Question: What is the name of the tenant mentioned in the document?
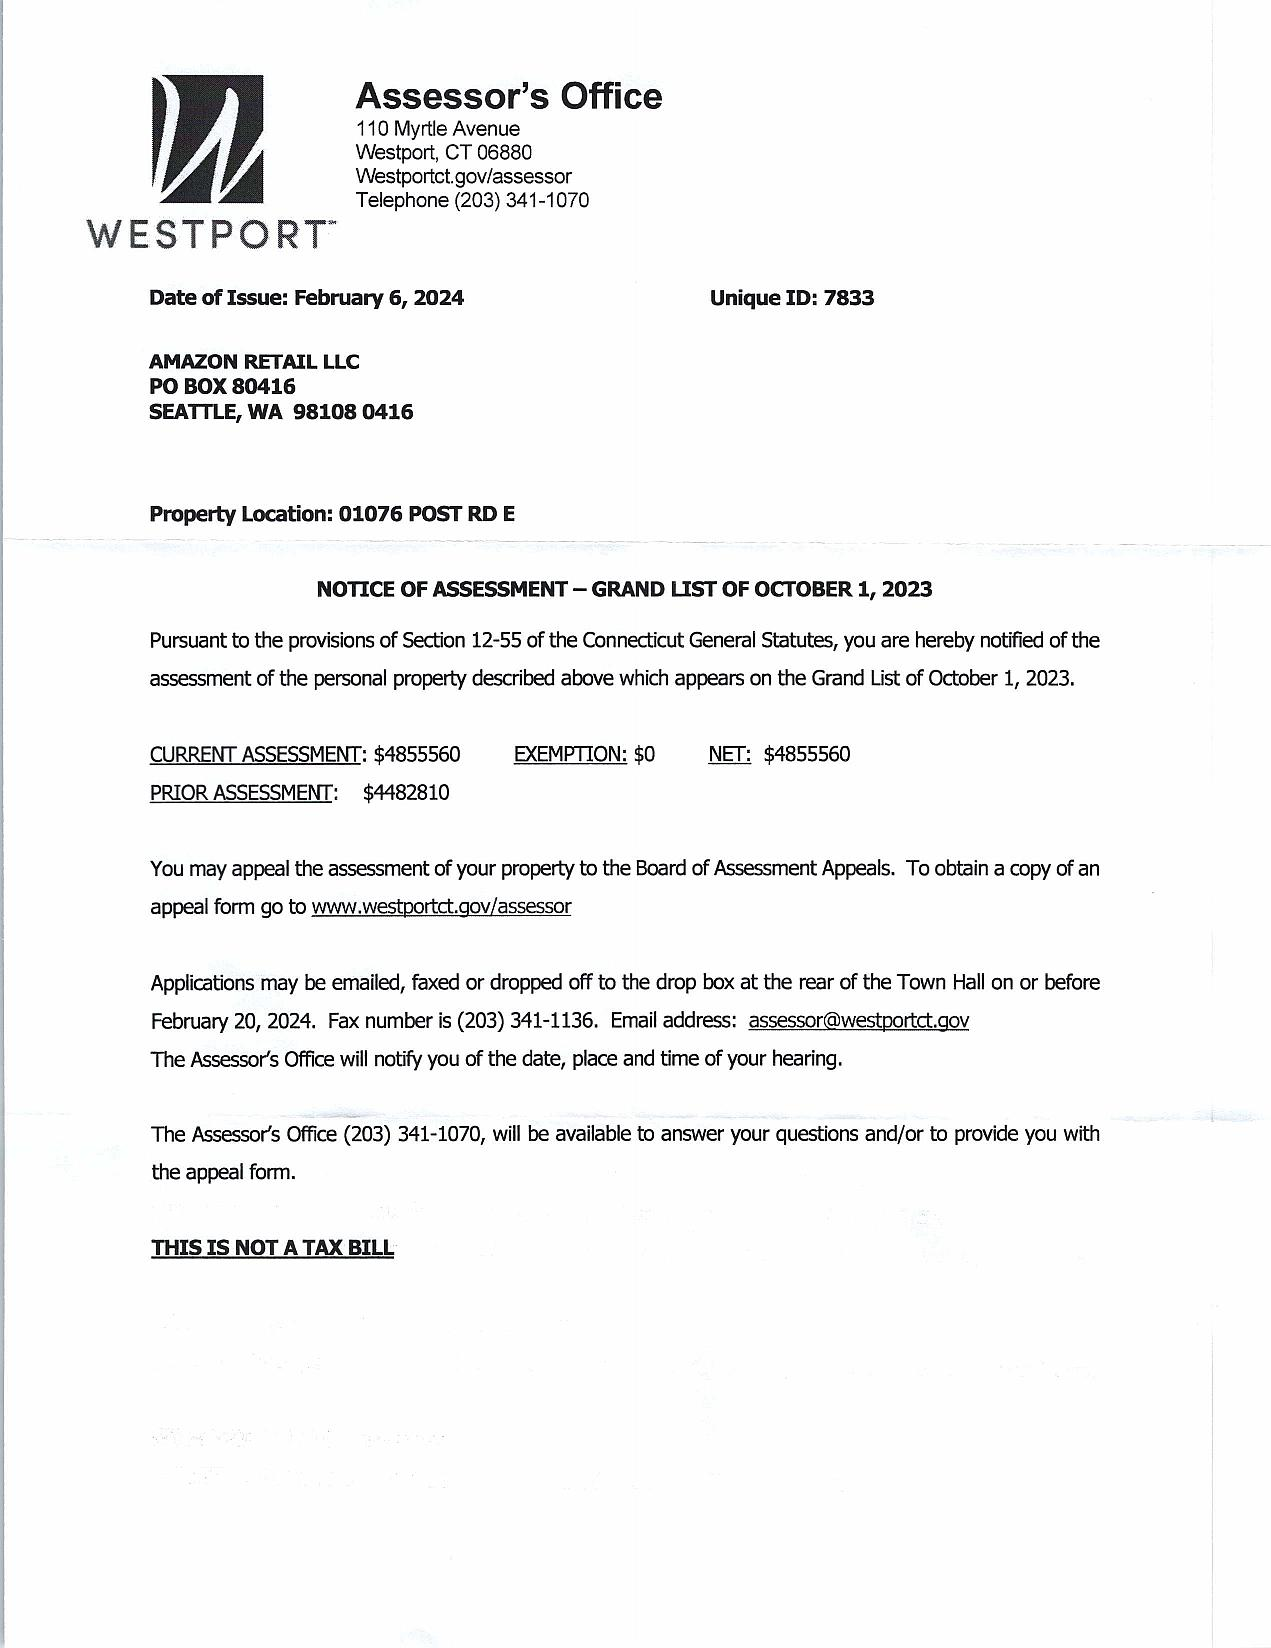
Answer: "AMAZON RETAIL LLC"